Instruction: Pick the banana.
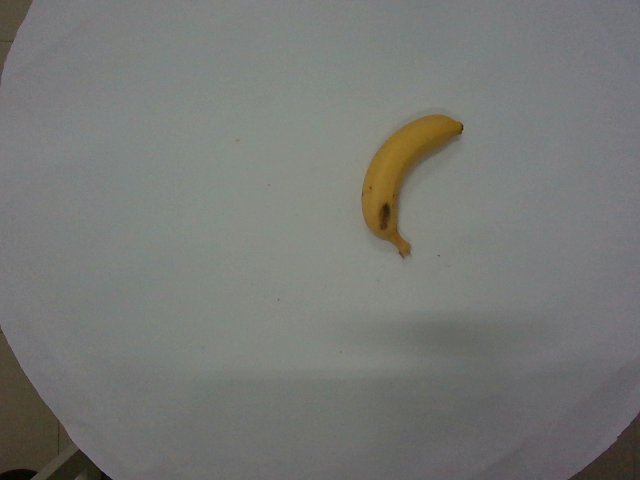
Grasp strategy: vertical